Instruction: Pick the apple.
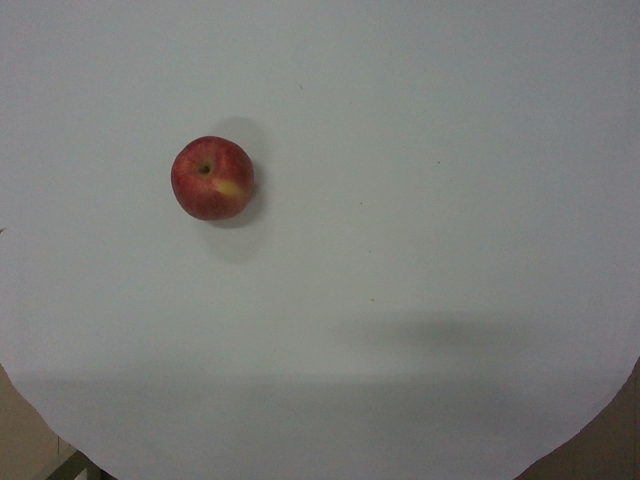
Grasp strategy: vertical